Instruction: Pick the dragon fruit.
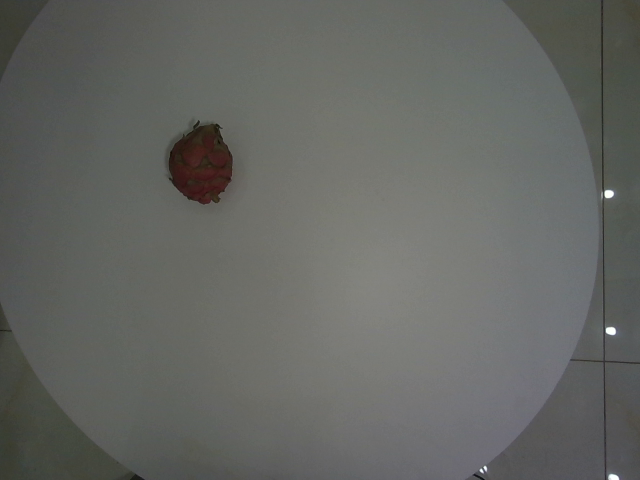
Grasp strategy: vertical